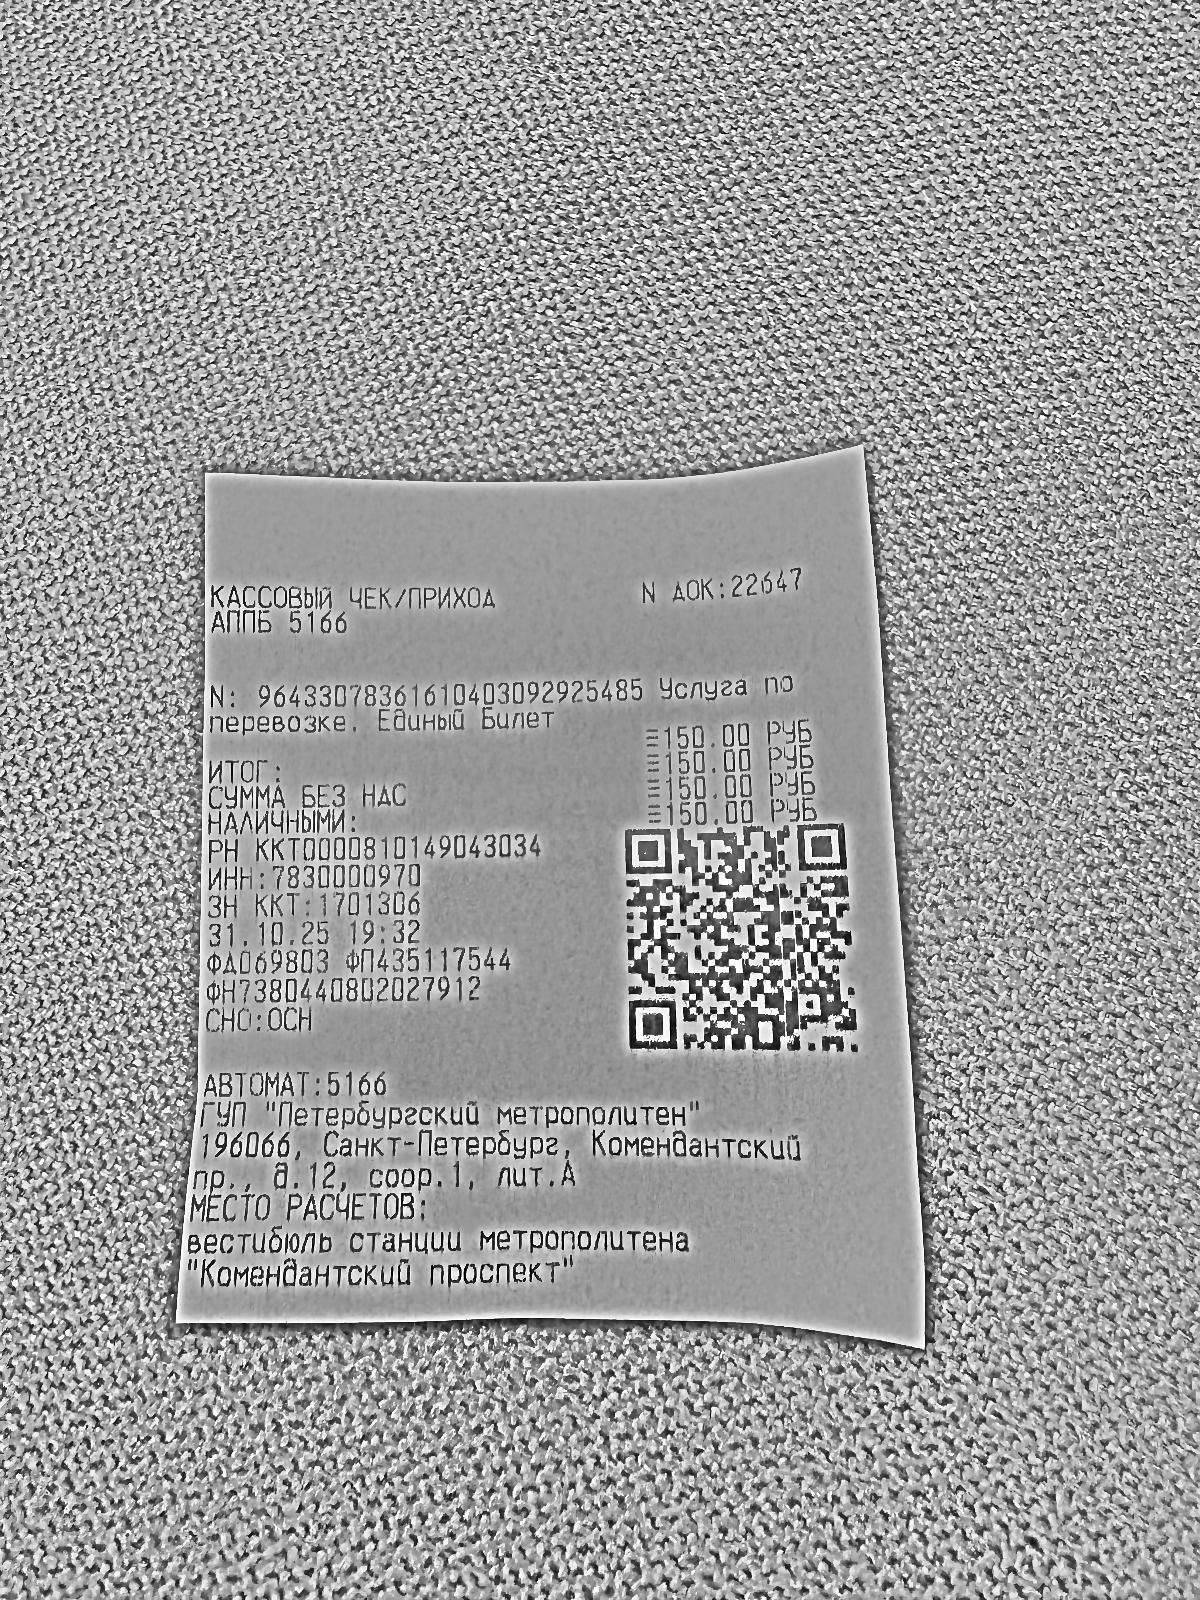
Продавец: ГУП "Петербургский метрополитен"
ИНН: 7830000970
Дата: 31.10.25
Товары: Услуга по перевозке. Единый Билет
Количество: 1
Цена: 150.00
Сумма: 150.00
Итого: 150.00 РУБ